Question: What are the imaging findings?
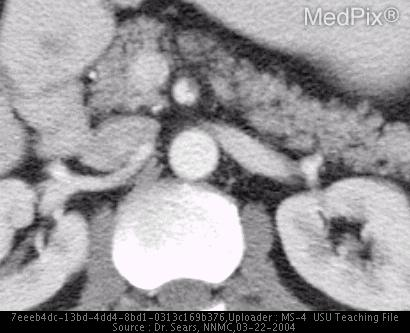
Answer: The imaging shows Abdominal CT (with contrast):1.  Mild stranding focally in the lesser sac, medial to the second portion of the duodenum, anterior to the third portion of the duodenum, posterior to the pancreas and just inferior to the pancreatic head, with mild stranding adjacent to the SMA.2.  Possible mild narrowing of the third portion of the duodenum between the SMA and aorta.Addendum: Small thrombus within the proximal portion of the SMA.  Distal to this region the contrast is not as bright as the proximal SMA, with mild adjacent inflammatory changes adjacent to the SMA consistent with SMA Syndrome. Addendum: Small thrombus within the proximal portion of the SMA.  Distal to this region the contrast is not as bright as the proximal SMA, with mild adjacent inflammatory changes adjacent to the SMA consistent with SMA Syndrome..